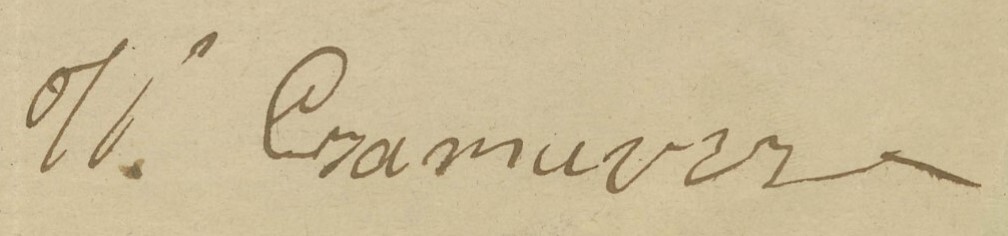
Signature of: wincenty czamarczan